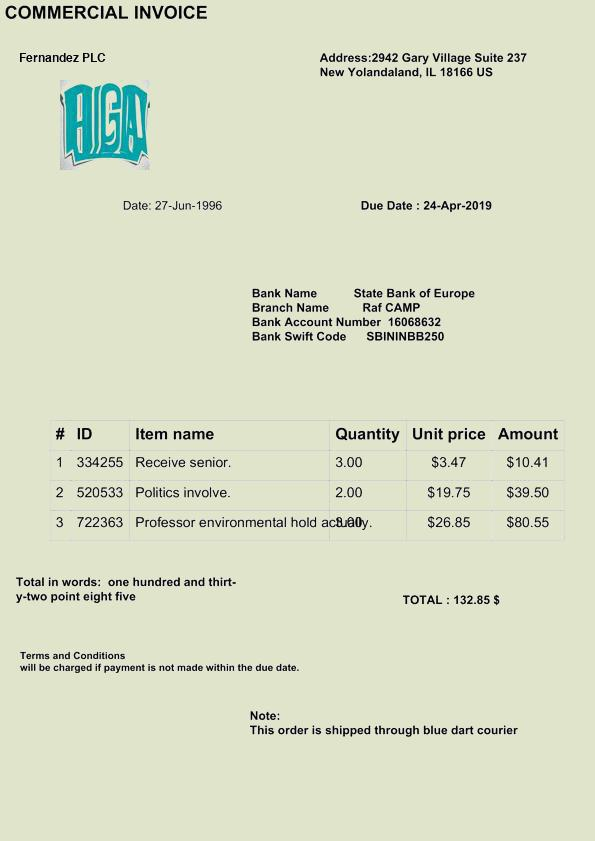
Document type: Invoice